Question: By what date must an appeal be filed according to the document?
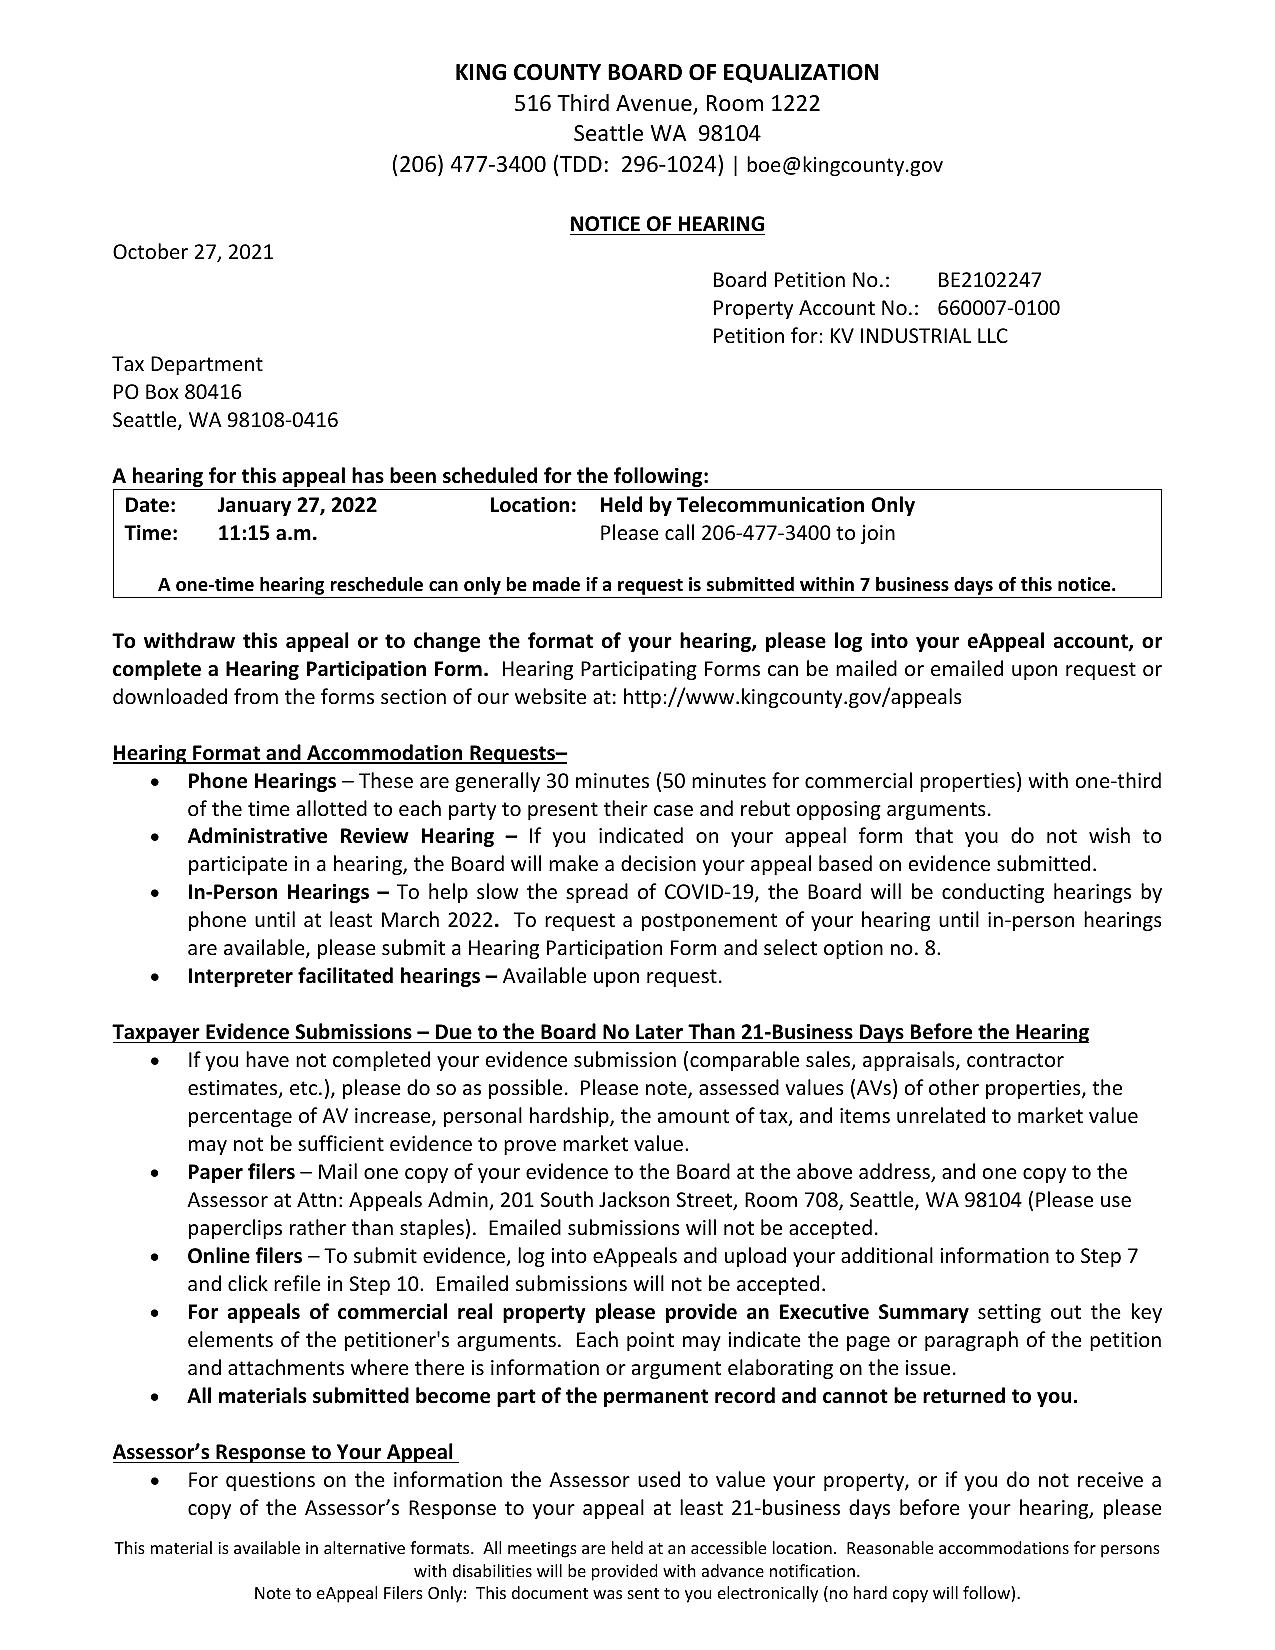
Answer: "7 business days of this notice"